Question: What might the diagnosis be?
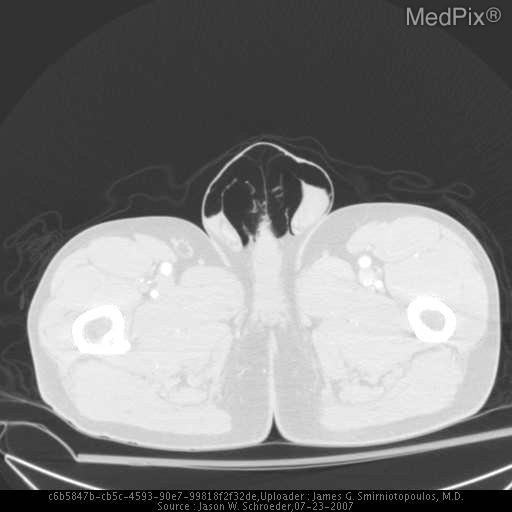
Answer: The possible diagnosis includes Pneumoscrotum as a result of:
•  Trauma
•  Pneumothorax
•  Chest tube insertion
•  Fournier's gangrene
•  Recent Surgery.